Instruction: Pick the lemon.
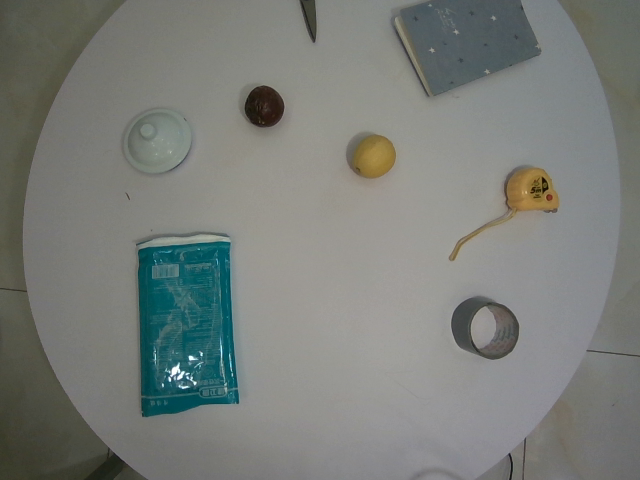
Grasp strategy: vertical